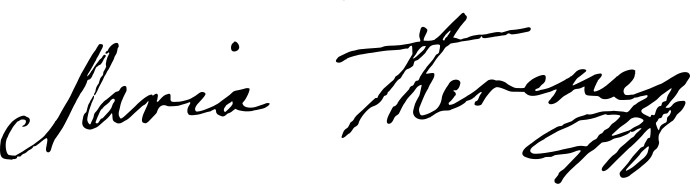
Signature of: maria theresa of austria